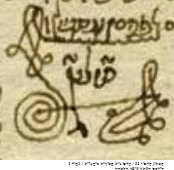
Signature of: ephraim monsonego